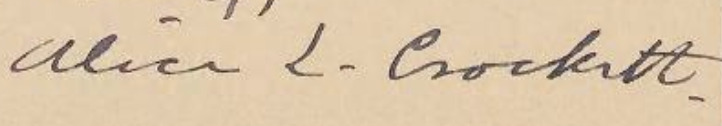
Signature of: alice l crockett